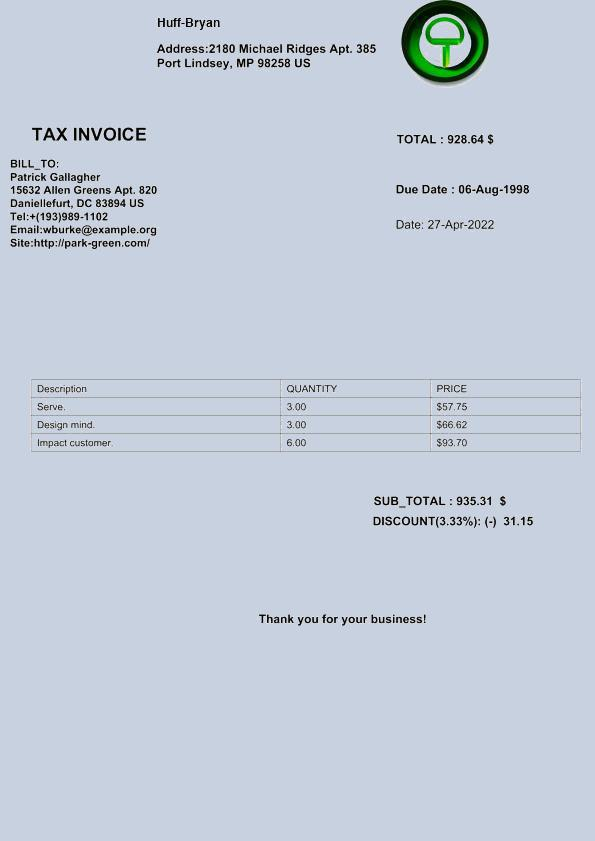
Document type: Invoice